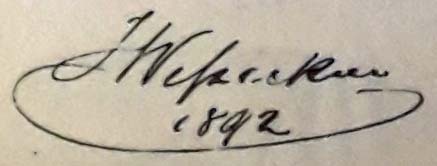
Signature of: josef wessicken